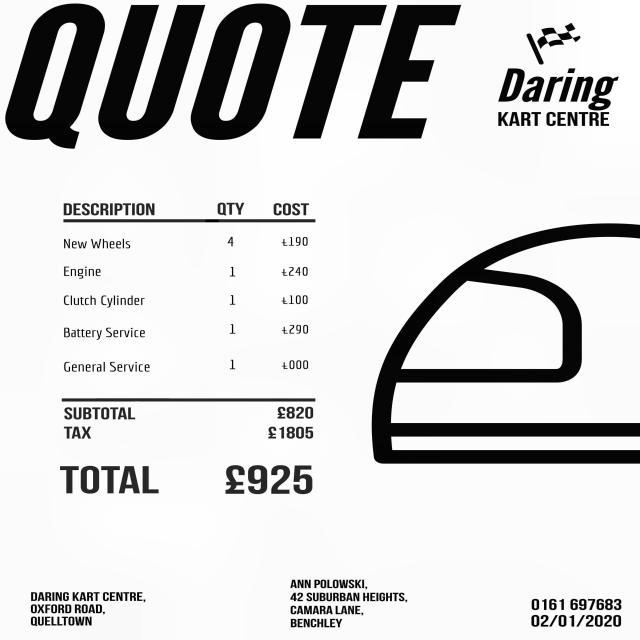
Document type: Invoice